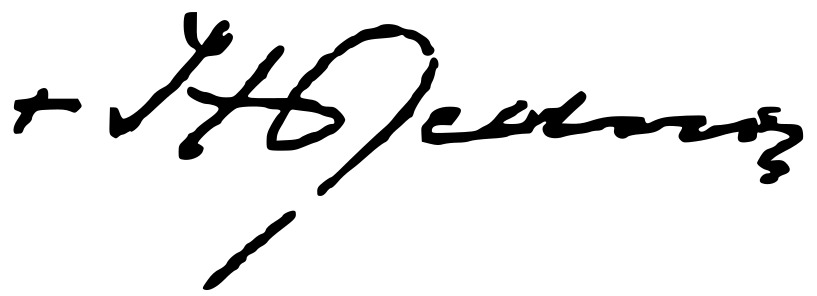
Signature of: herbert bednorz